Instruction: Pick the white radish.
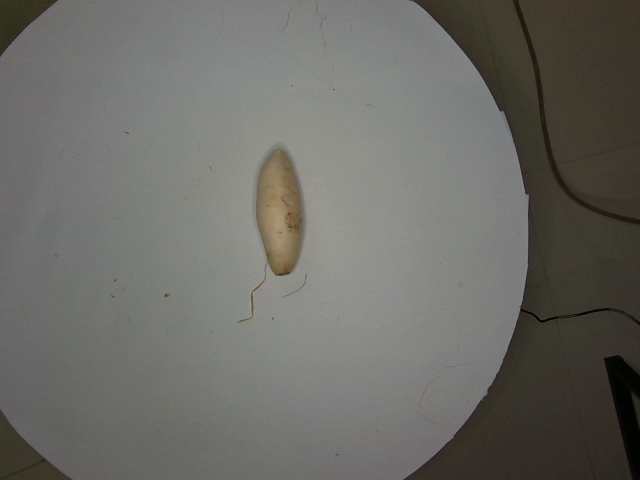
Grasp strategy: vertical